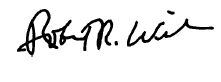
Signature of: robert r wilson